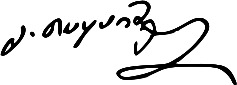
Signature of: ekvtime takaishvili